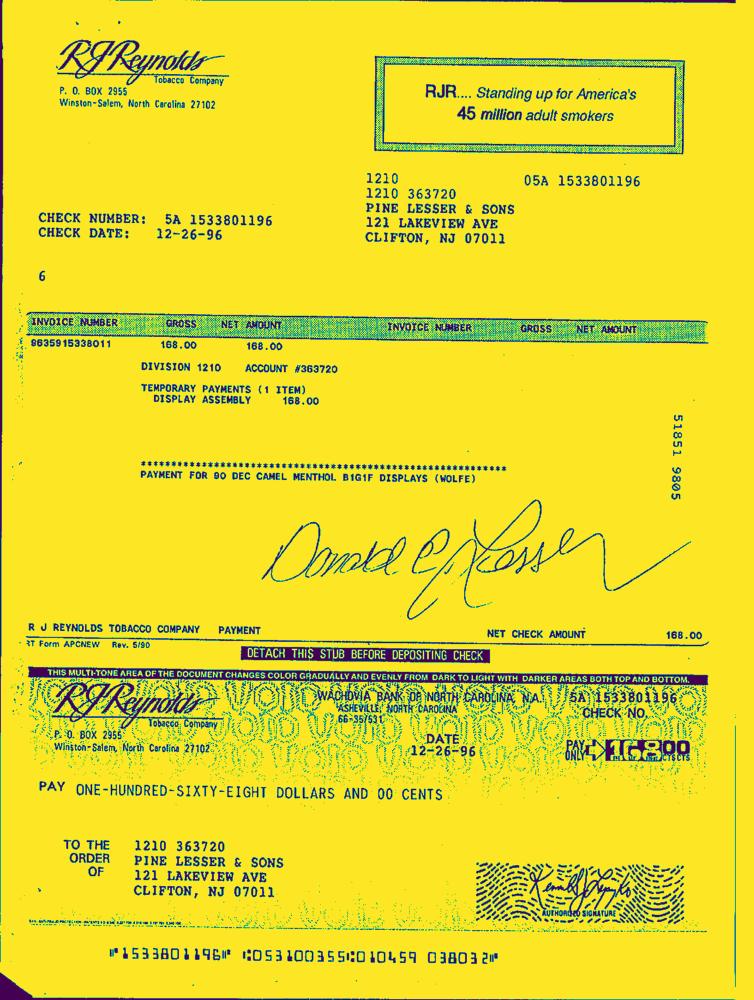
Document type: Invoice-Doc